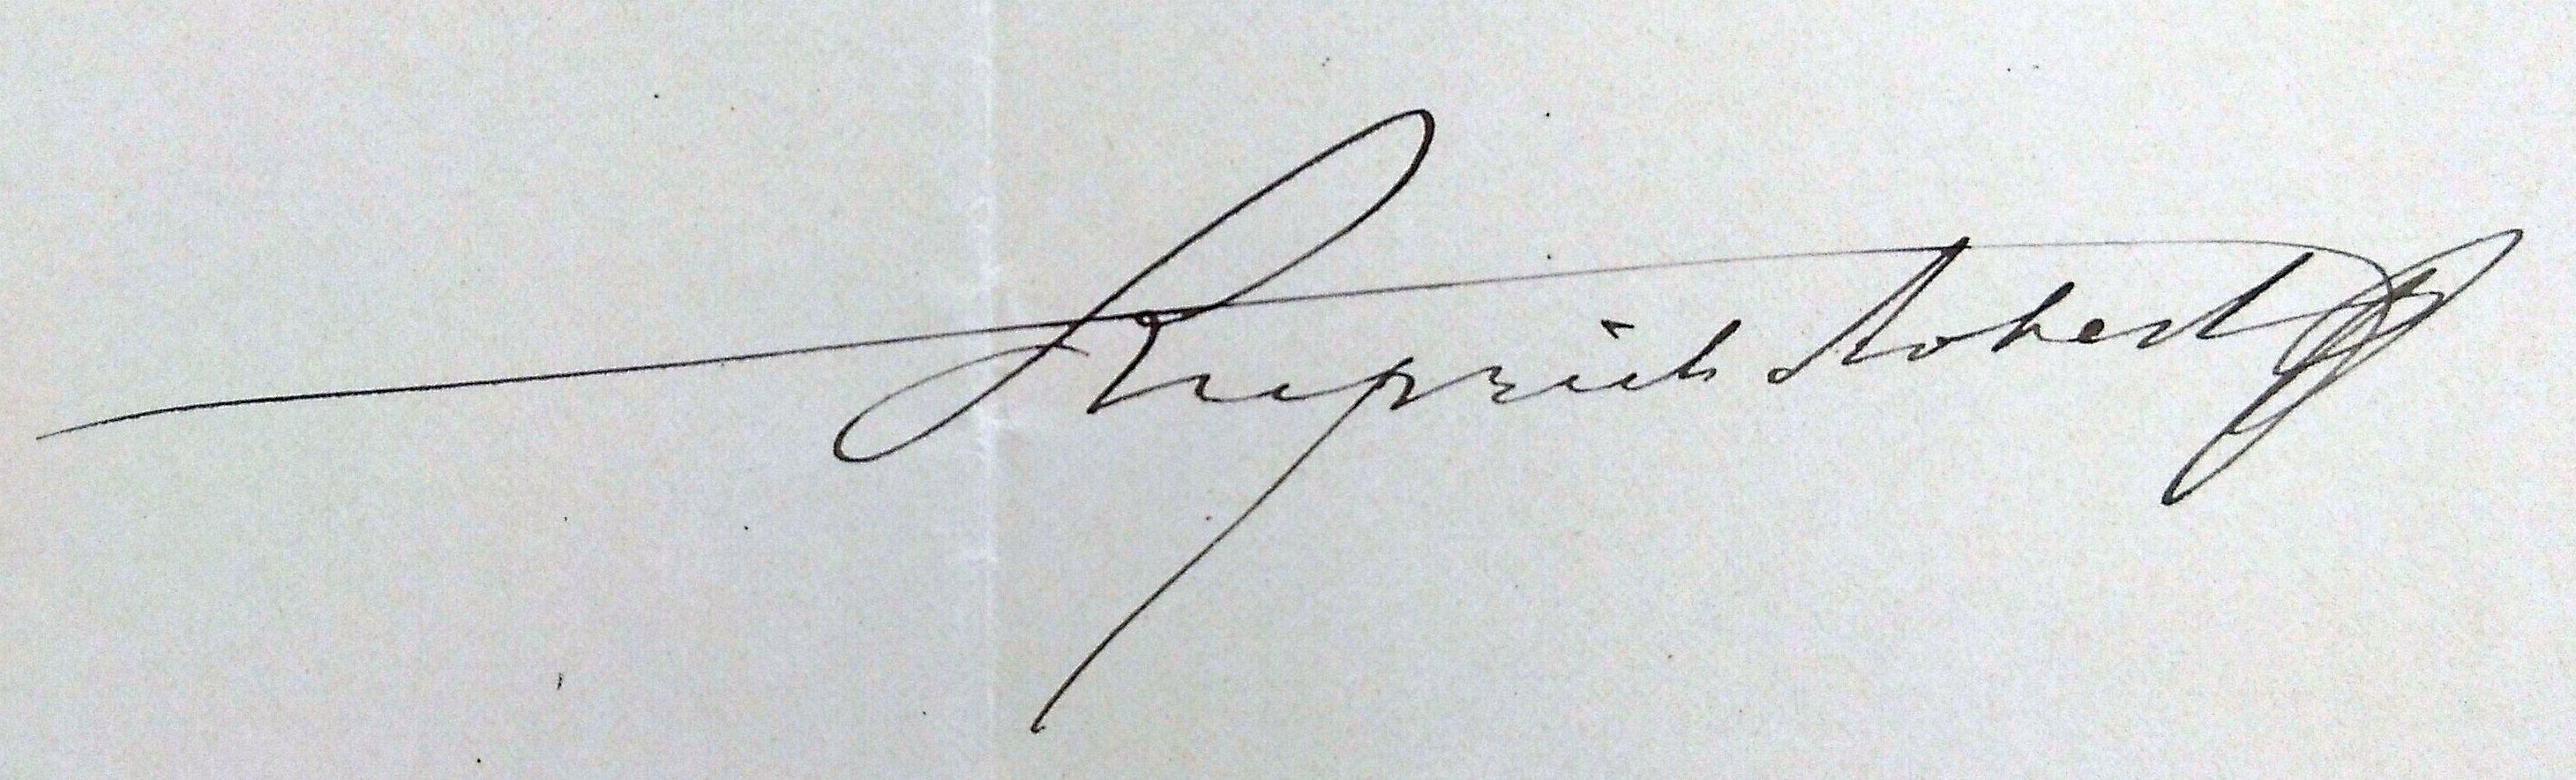
Signature of: victor ruprich robert